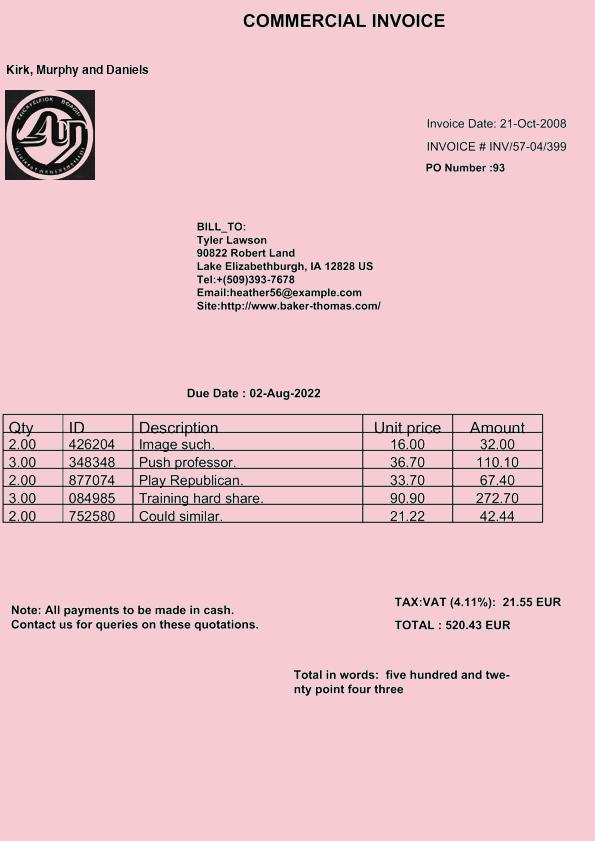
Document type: Invoice